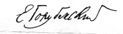
Signature of: yevgeny golubinsky